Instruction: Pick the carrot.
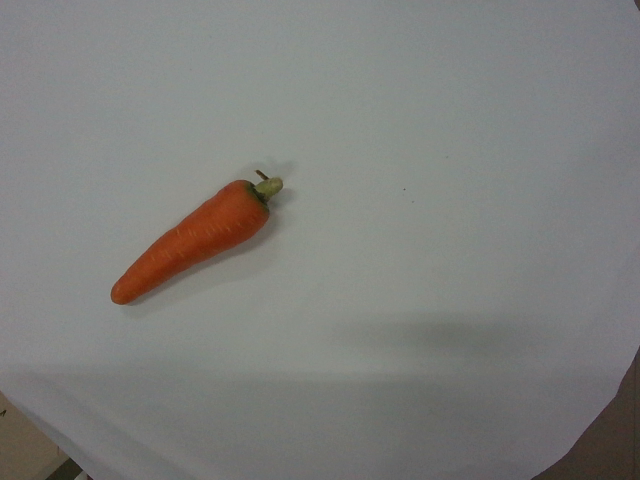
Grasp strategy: vertical